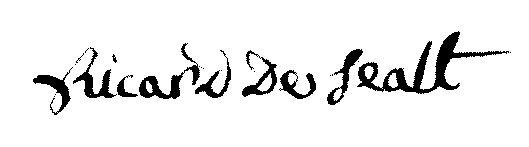
Signature of: gabriel ricard de séalt